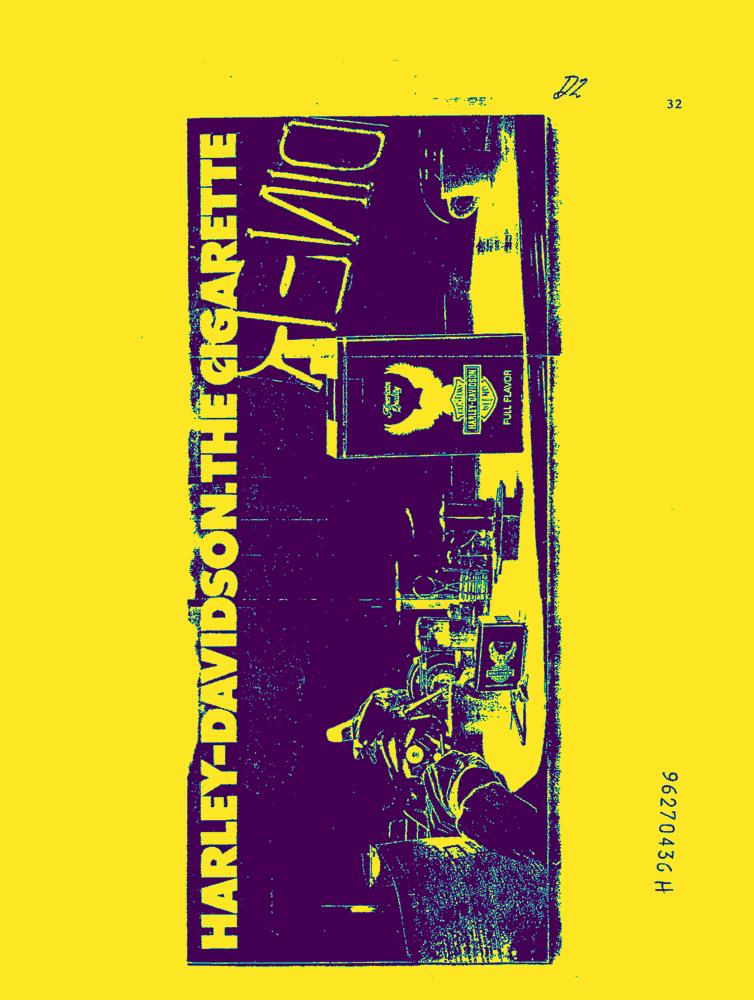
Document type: AD